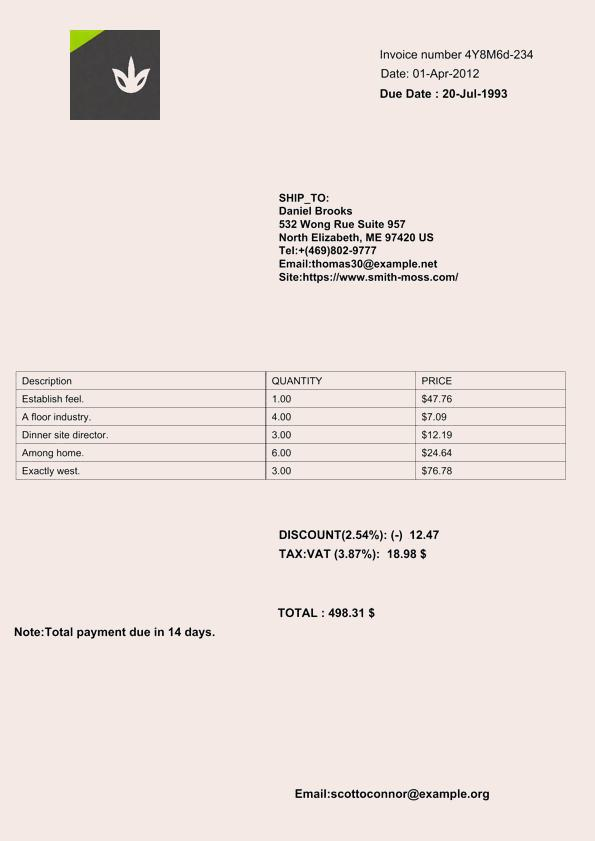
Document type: Invoice